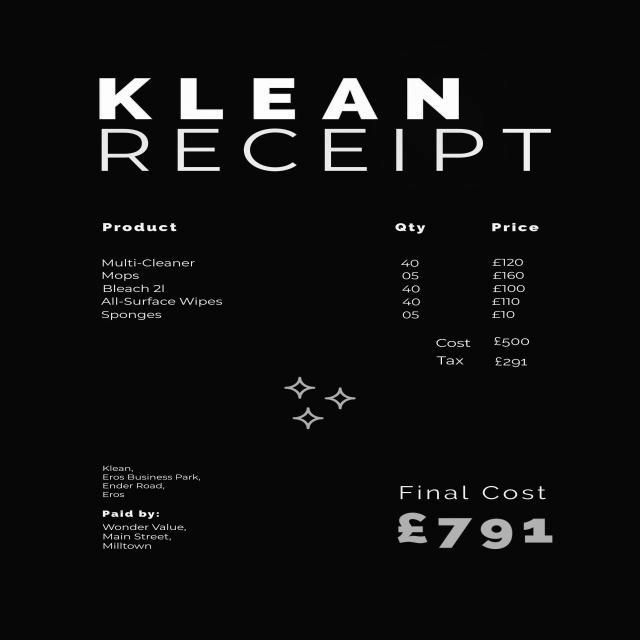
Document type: Invoice